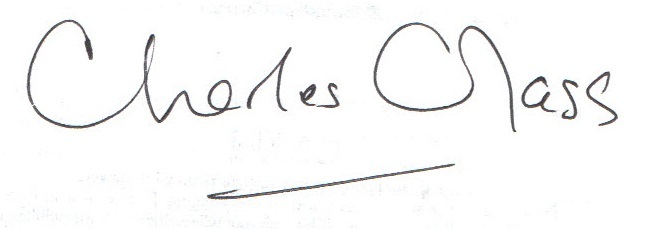
Signature of: charles glass